Question: What are the imaging findings?
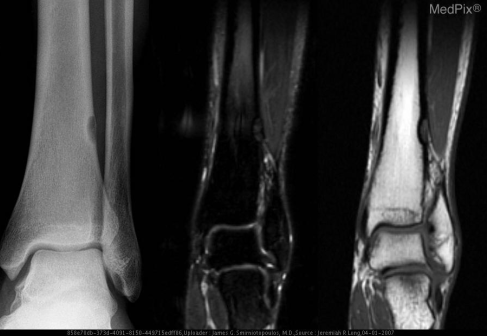
Answer: The imaging shows Frontal and lateral radiographs of the left ankle demonstrate a small longitudinal well circumscribed cortically based lytic lesion at the lateral aspect of the distal tibial metaphysis.  The lesion has sclerotic borders, somewhat scalloped inferiorly and medially, no periosteal reaction, and it has no appreciable associated soft tissue abnormality.  There is no fracture or dislocation.

Selected MRI images demonstrate the lesion is isointense to muscle on both T1 and T2 weighted images, does not demonstrate fat supression.  It shows mild uniform enhancement with gadolinium.

The soft tissues and remainder of the osseous structures are unremarkable. Left - Plain radiograph
Center - T2W MRI
Right - T1W MRI.